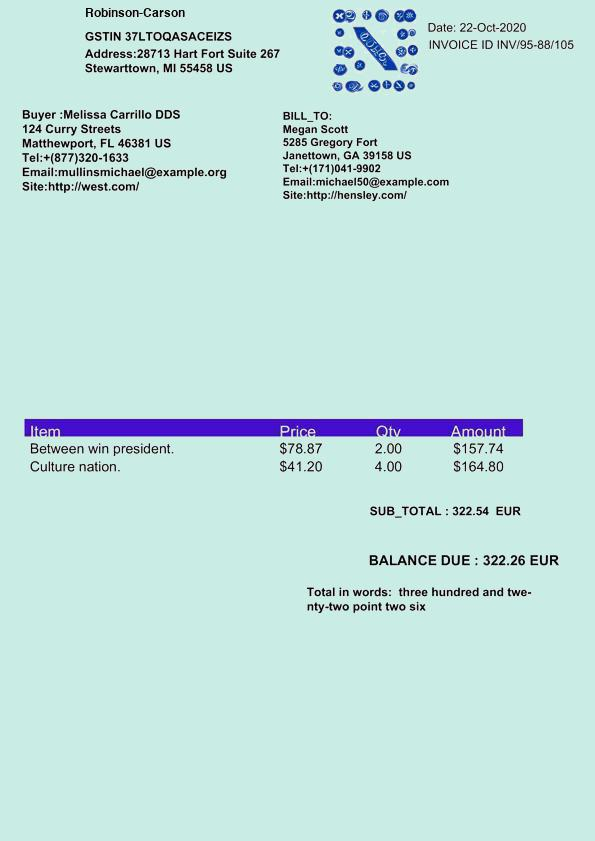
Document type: Invoice